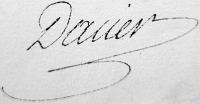
Signature of: bon joseph dacier 1